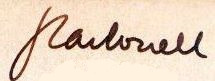
Signature of: jordi carbonell i de ballester